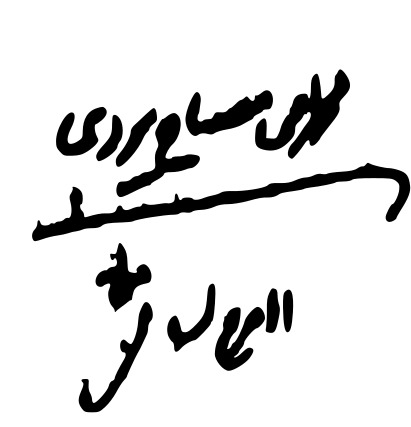
Signature of: taqi yazdi